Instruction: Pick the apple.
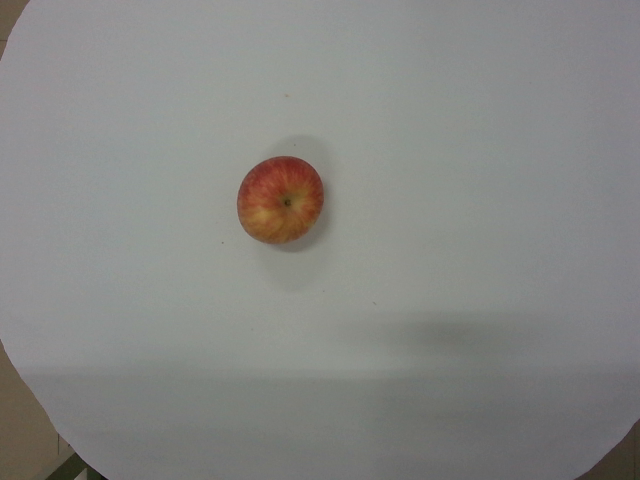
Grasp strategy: vertical